Question: How is the history relevant to the case?
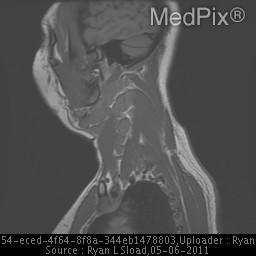
Answer: The patient's history of 32 year old woman with a 2 year history of slowly growing lump on neck along and progressive shortness of breath.  No history of fevers, weight loss or recent illness.  Patient had recently undergone dental procedure around time the lump was first noted. is key in understanding the case.